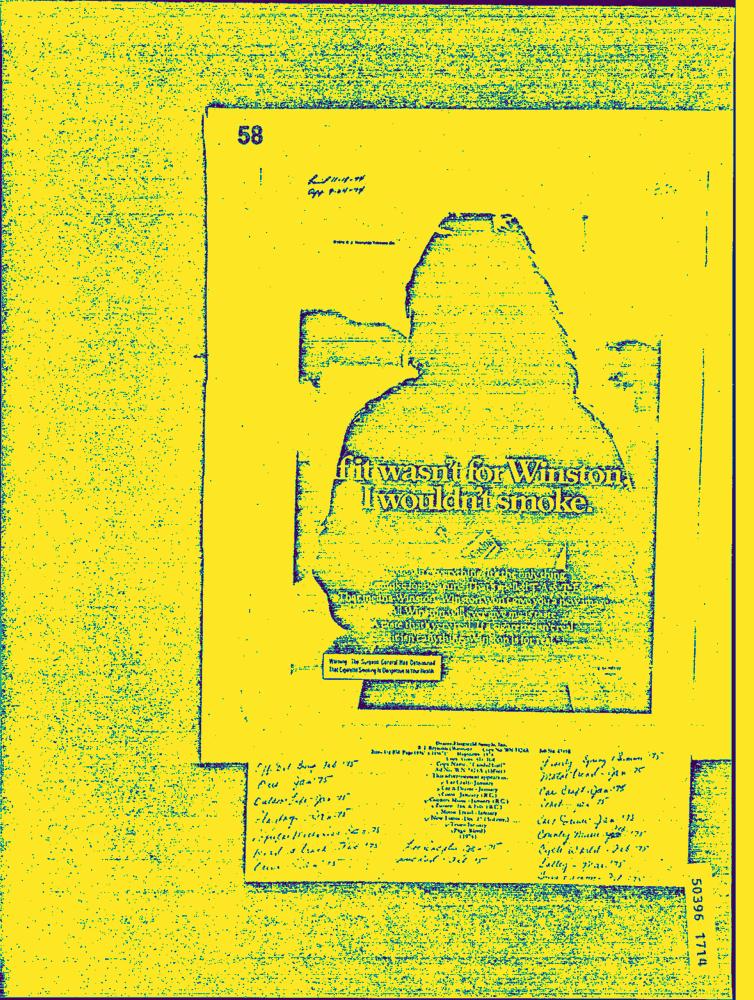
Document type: AD